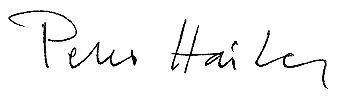
Signature of: peter härtling